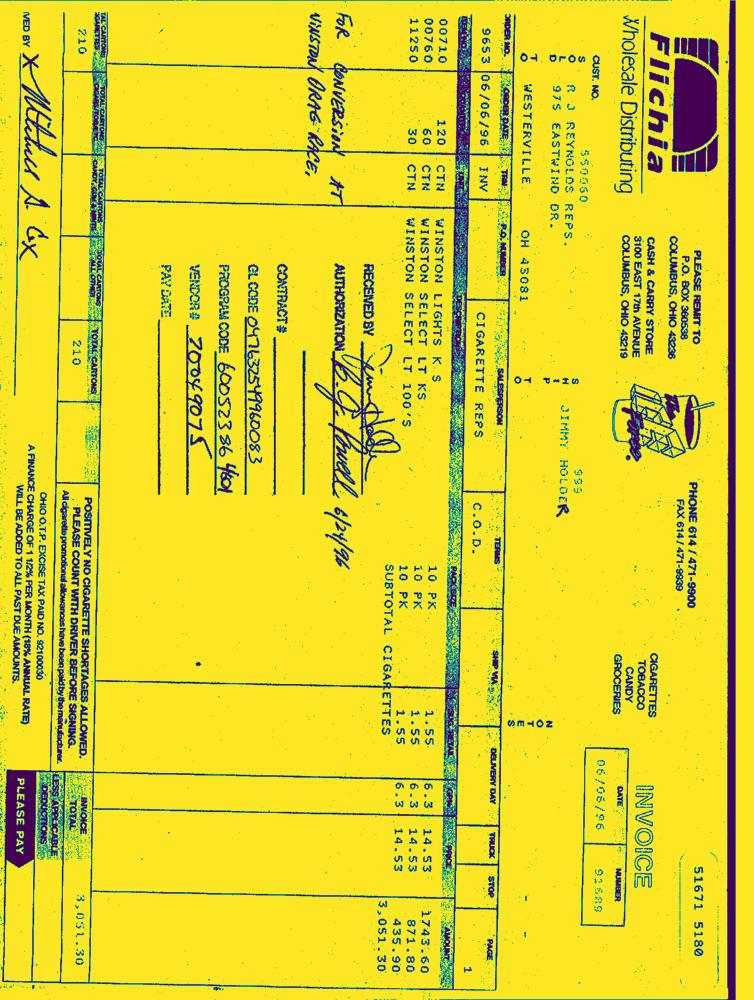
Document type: Invoice-Doc